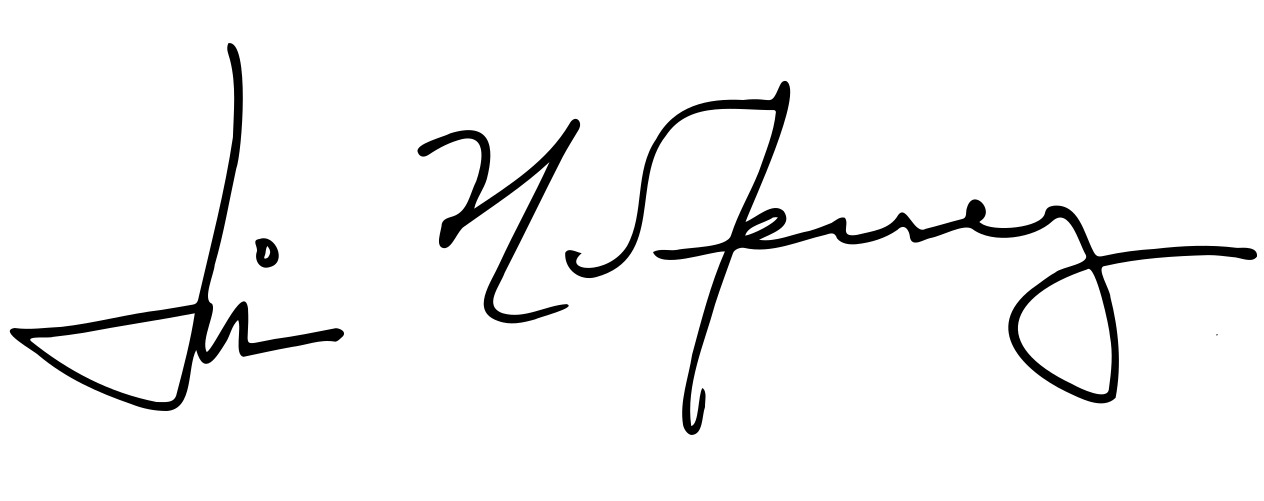
Signature of: james mcnerney